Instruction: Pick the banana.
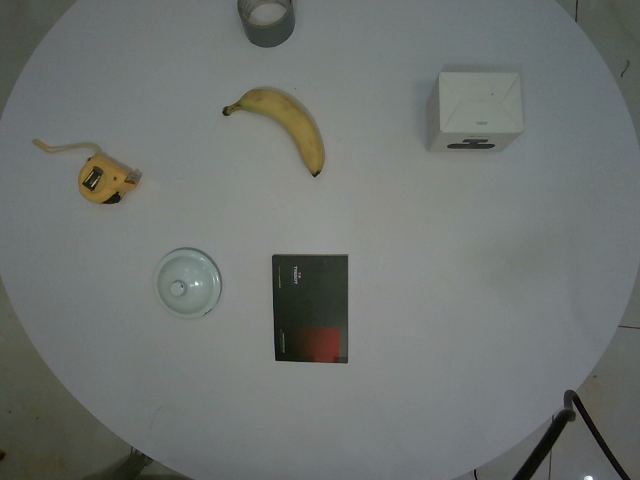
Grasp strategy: vertical